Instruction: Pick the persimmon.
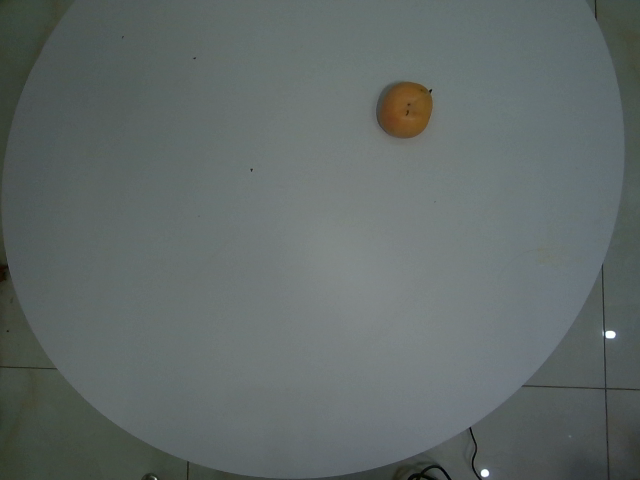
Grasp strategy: vertical